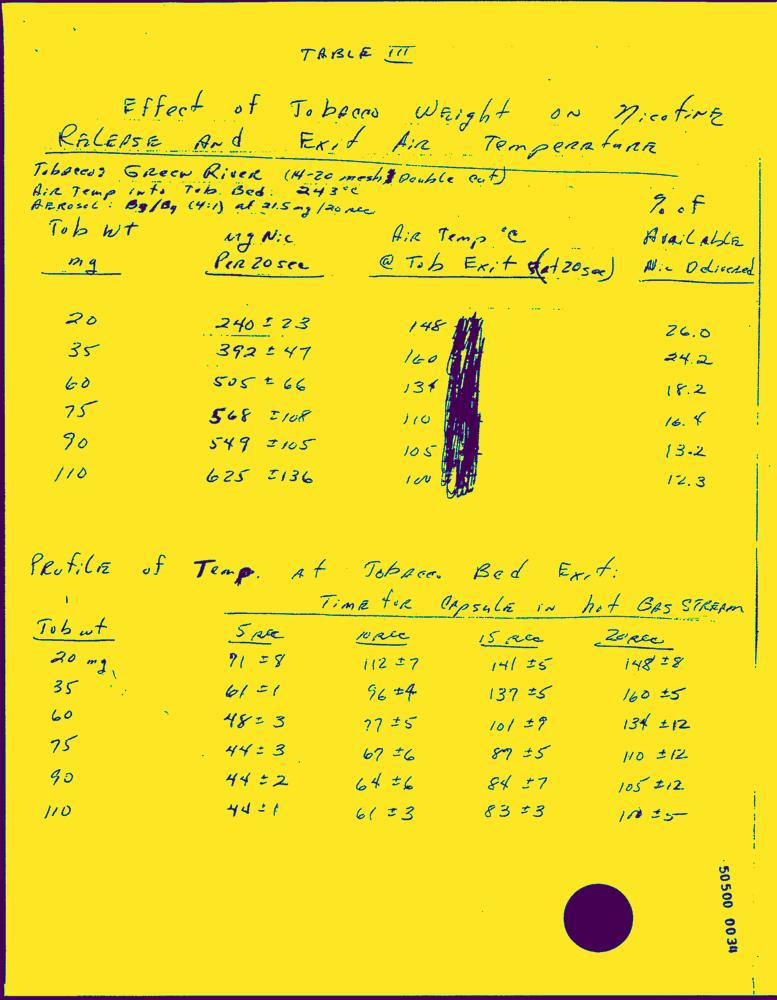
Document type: Hand-Written